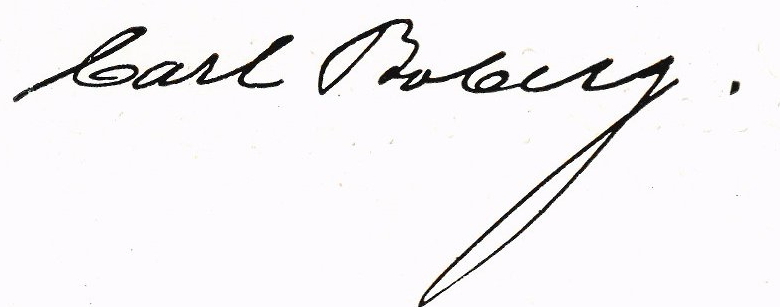
Signature of: carl boberg